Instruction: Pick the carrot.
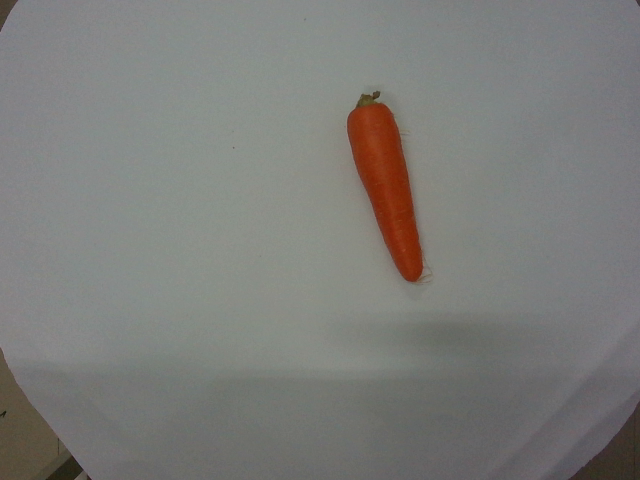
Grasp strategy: vertical